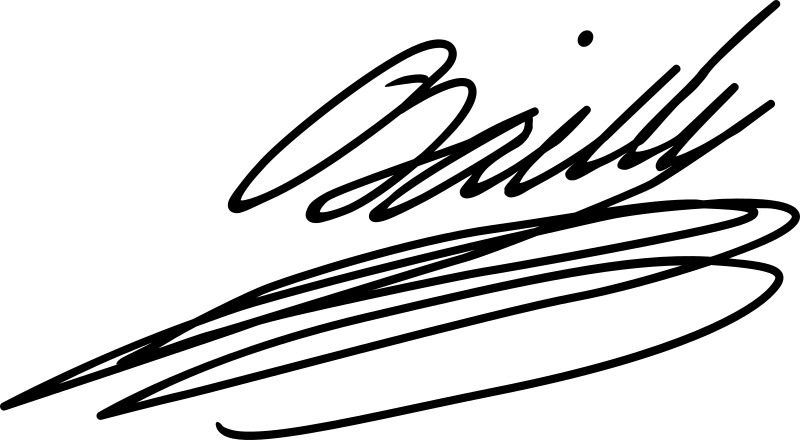
Signature of: jean sylvain bailly